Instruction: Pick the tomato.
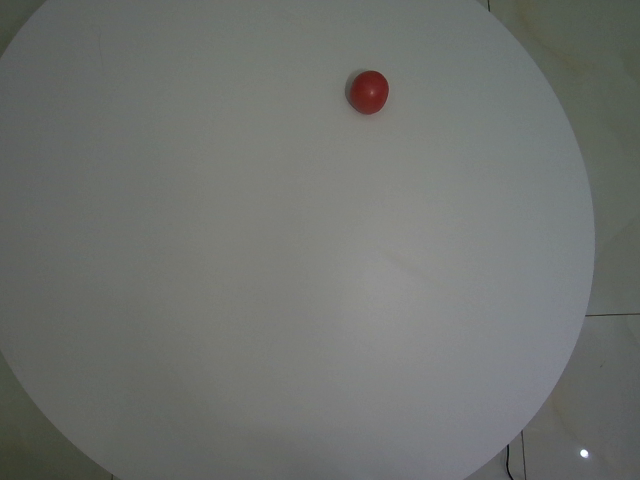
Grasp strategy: vertical